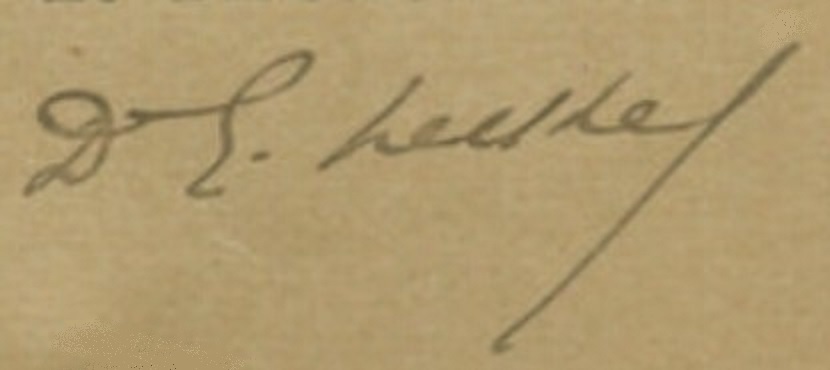
Signature of: édouard marie heckel